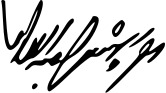
Signature of: abdulla yameen